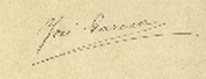
Signature of: josé encina candebat